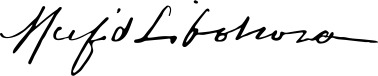
Signature of: myfit bej libohova